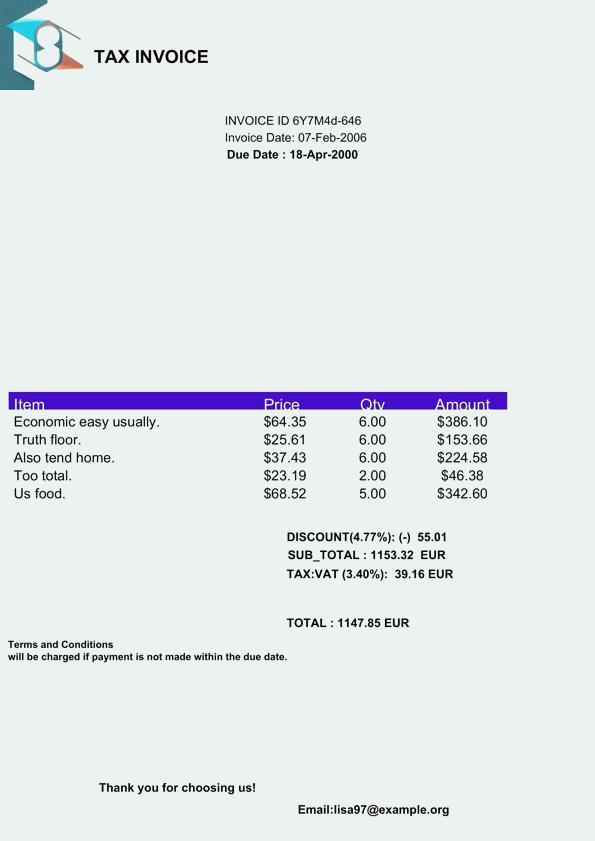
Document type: Invoice